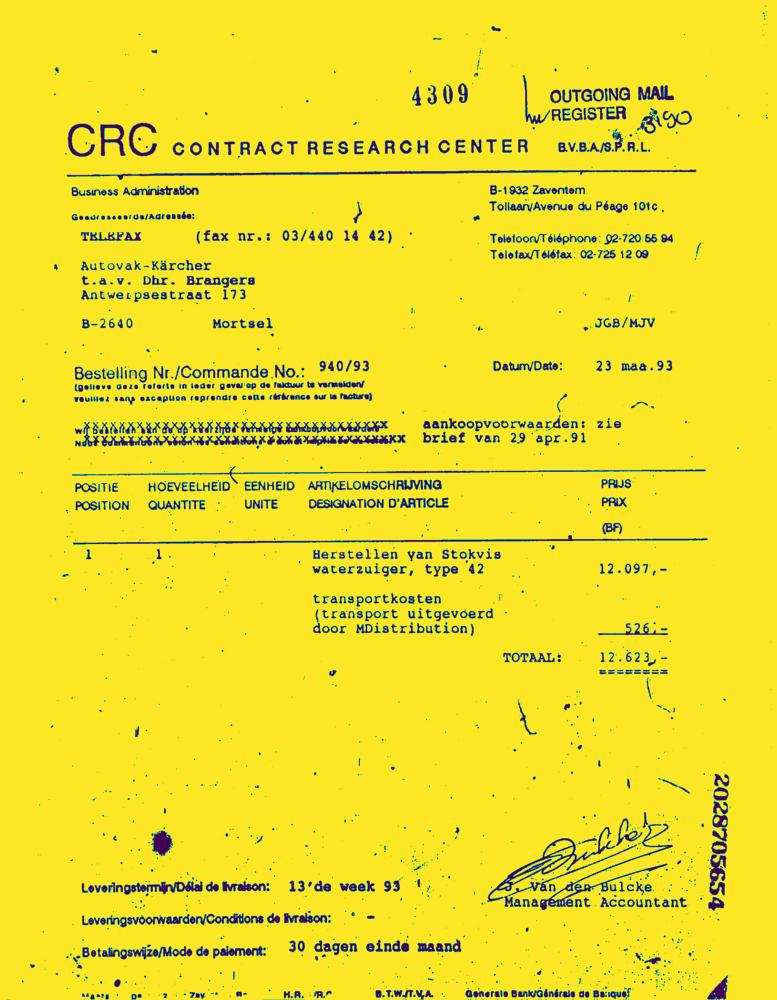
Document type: Invoice-Doc